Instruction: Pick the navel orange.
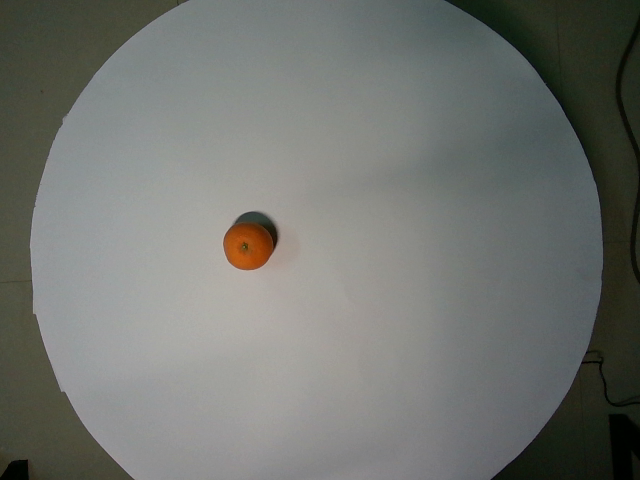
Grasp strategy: vertical